Can you pull out the amount in words, numerical amount, payee's name, date of the cheque, and the bank's name from the image?
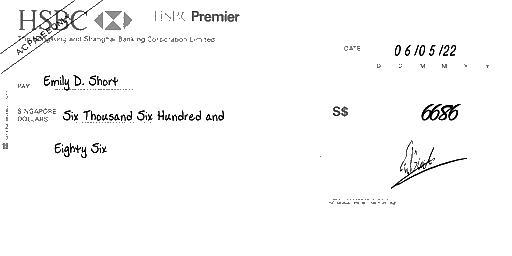
amt_in_words: Six Thousand Six Hundred and Eighty Six
amt_in_figures: 6686
payee_name: Emily D. Short
bank_name: HSBC
cheque_date: 06/05/22